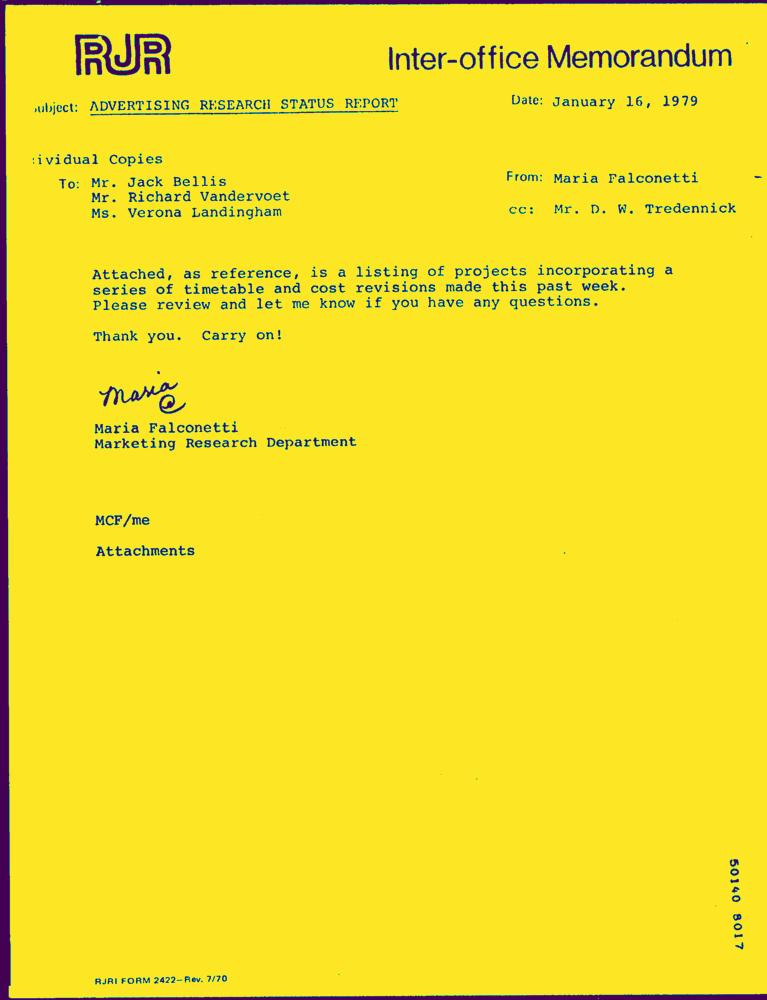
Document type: Letter-Doc